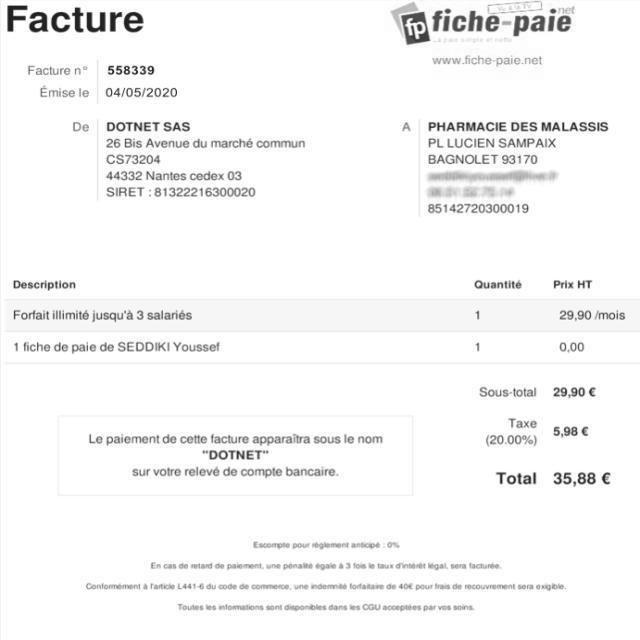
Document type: Invoice